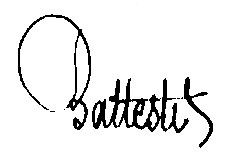
Signature of: jules augustin williams léon battesti